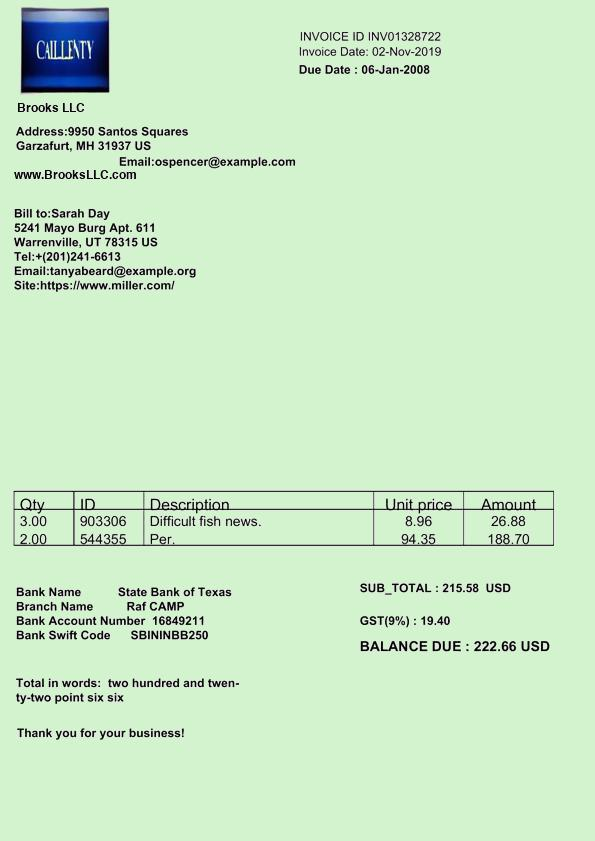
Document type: Invoice